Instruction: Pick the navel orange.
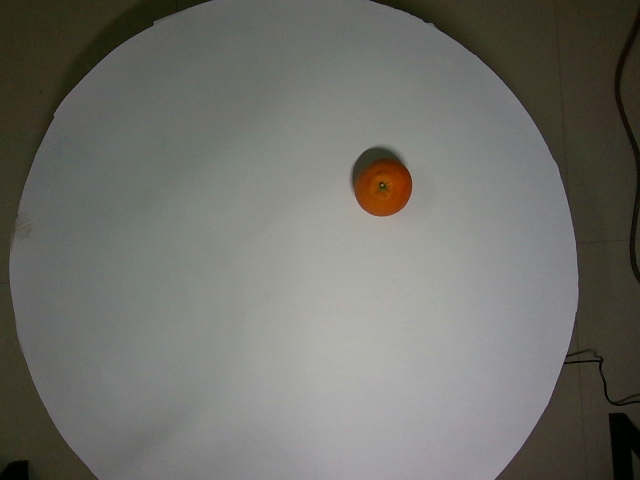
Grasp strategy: vertical